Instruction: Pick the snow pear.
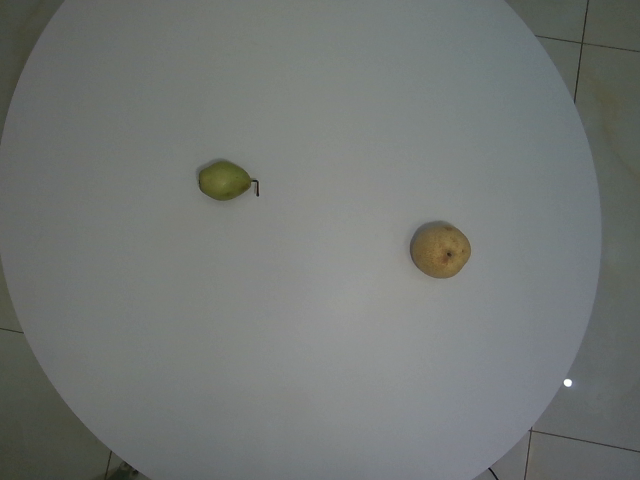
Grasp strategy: vertical